Question: What is the suspected problem?
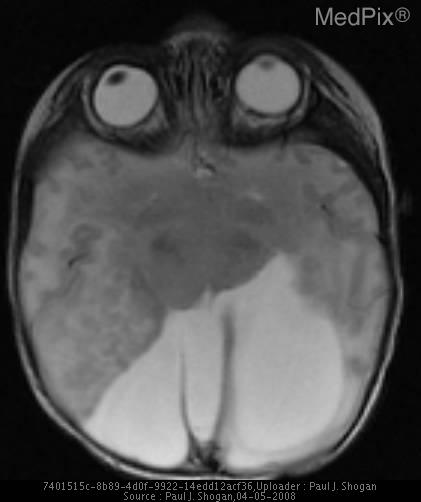
Answer: The findings suggest This patient has agenesis of the corpus callosum.  The posterior fossa is small, with a normally formed cerebellum, which is compressed inferiorly, and the 4th ventricle and cerebral aqueduct are patent.  The globes maintain cross-midline symmetry, and hypotelorism is noted.  The optic tracts are normally formed.  The thalami are fused, and there is partial interhemispheric fusion of the insular parenchyma, and a suggestion of anterior frontal lobe fusion.  There is a partially formed posterior falx cerebri, and anterior interhemispheric fissure.  There is a probable large monoventricle with a dorsal interhemispheric cyst, abutting dysplastic cerebral tissue.  There is an apparent hypoplastic left internal jugular vein.  A cephalocele at the vertex is also noted.. T2 weighted axial image through the level of the orbits reveal the optic tracts are normally formed.  The globes maintain cross-midline symmetry, and hypotelorism is noted.  The cerebral aqueduct is patent.  The falx cerebri is partially formed, with a surrounding fluid collection.   There is a rudimentary left occipital and temporal horn, abutting dysplastic cerebral tissue.  The right occipital and temporal horn are not visualized.. The patient might have a history of Full-term neonate with abnormal prenatal ultrasound..